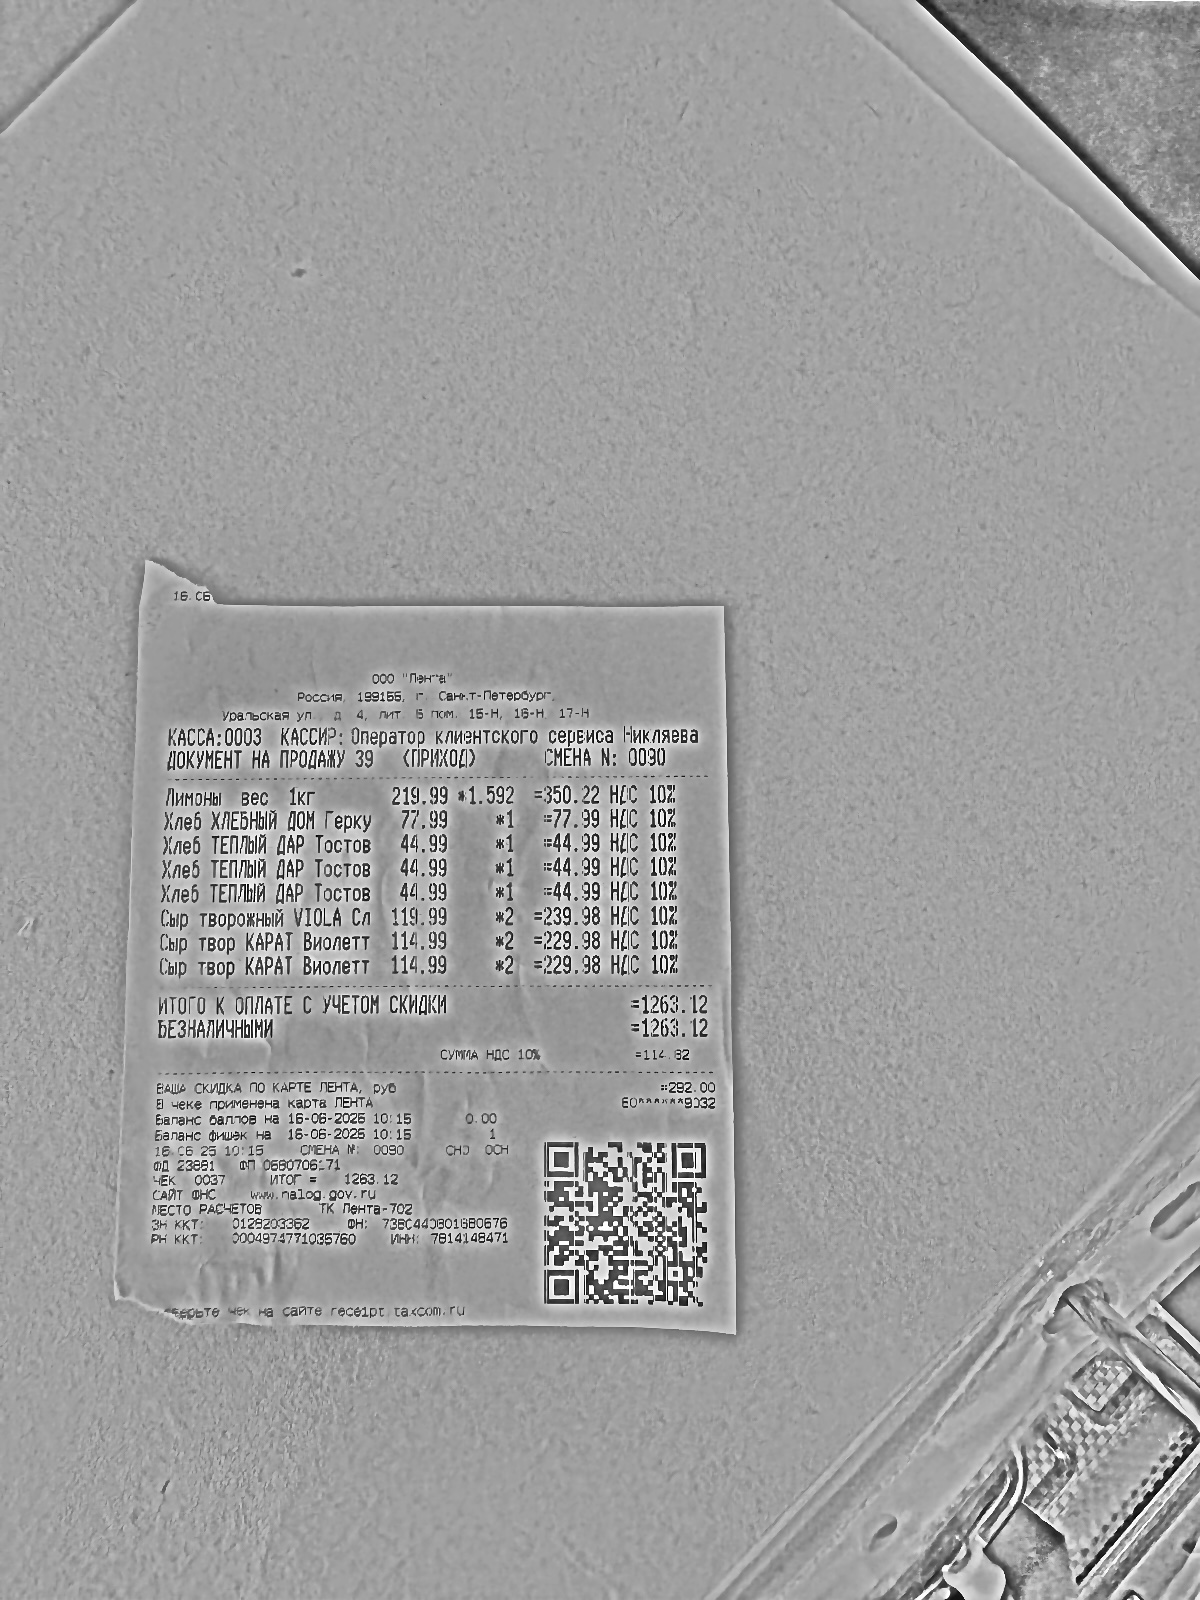
Продавец: ООО "Лента"
ИНН: 7814148471
Дата: 16.06.25
Товары: Лимоны вес 1кг; Хлеб ХЛЕБНЫЙ ДОМ Герку; Хлеб ТЕПЛЫЙ ДАР Тостов; Хлеб ТЕПЛЫЙ ДАР Тостов; Хлеб ТЕПЛЫЙ ДАР Тостов; Сыр творожный VIOLA Сл; Сыр твор КАРАТ Виолетт; Сыр твор КАРАТ Виолетт
Количество: 1.592; 1; 1; 1; 1; 2; 2; 2
Цена: 219.99; 77.99; 44.99; 44.99; 44.99; 119.99; 114.99; 114.99
Сумма: 350.22; 77.99; 44.99; 44.99; 44.99; 239.98; 229.98; 229.98
Итого: 1263.12